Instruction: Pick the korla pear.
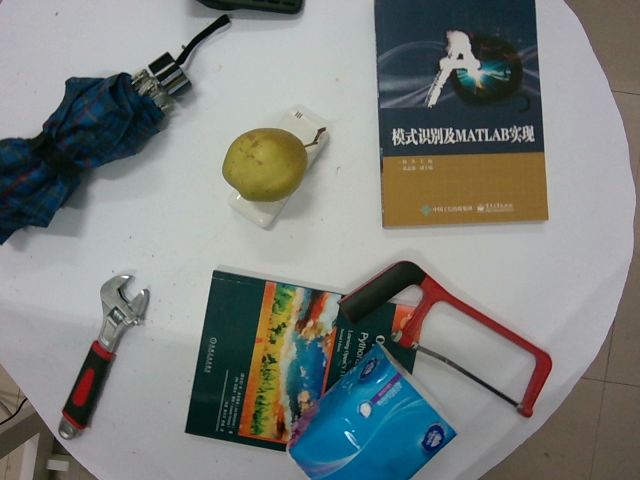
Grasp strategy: vertical